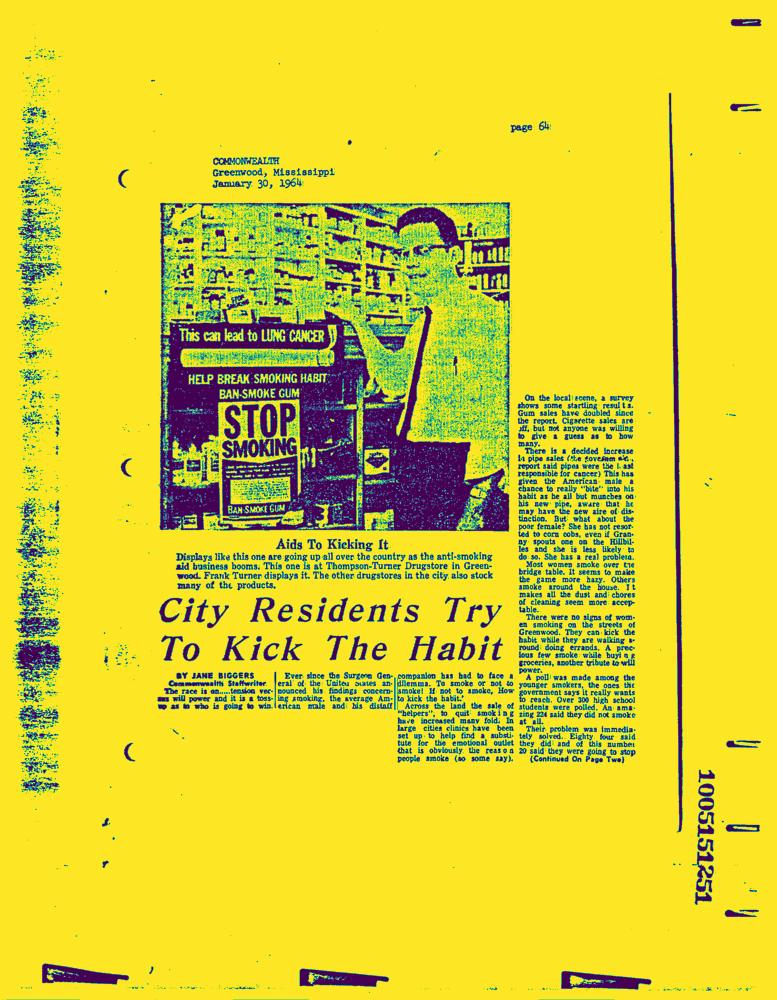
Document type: News-Article